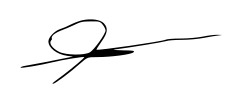
Signature of: ezzatollah zarghami